Question: What are the imaging findings?
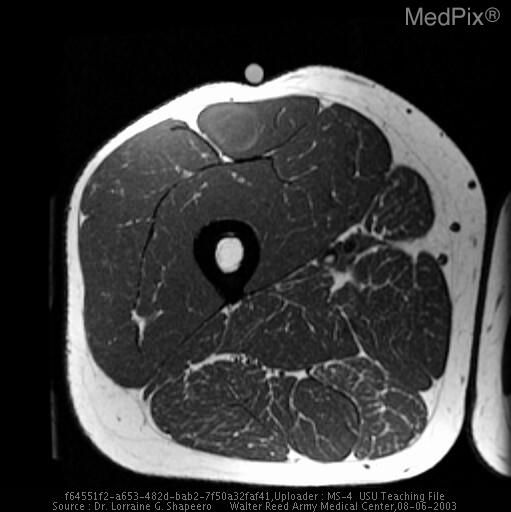
Answer: The imaging shows PLAIN RADIOGRAPH: A-P and lateral views of the right femur from 7/9/2002 demonstrate no bone abnormalities.  No soft tissue abnormalities are evident. MRI: A right rectus femoris mass measuring 4.5x2.4x2.5cm shows intermediate- signal intensity periphery with low-signal-intensity center on T1-weighted MR images and predominantly high signal intensity mass on T2-weighted MR image with low-signal-intensity septae posteriorly. After contrast-enhancement, there is a thick rim of peripheral enhancement with non-enhancing areas centrally. These findings were consistent with a myxoid liposarcoma. A right rectus femoris mass measuring 4.5x2.4x2.5cm shows intermediate- signal intensity periphery with low-signal-intensity center on T1-weighted MR images and predominantly high signal intensity mass on T2-weighted MR image with low-signal-intensity septae posteriorly..